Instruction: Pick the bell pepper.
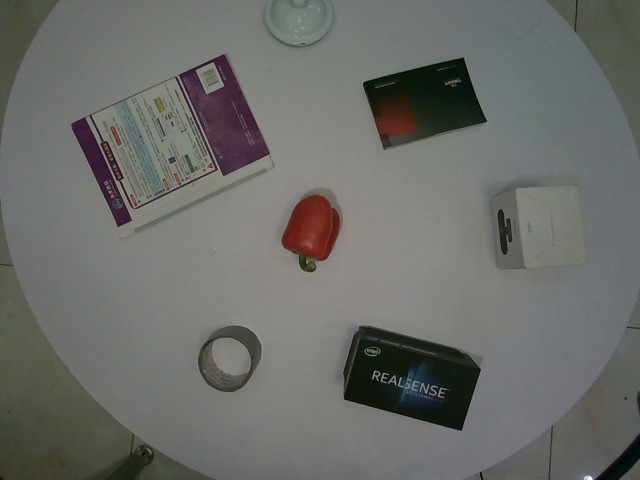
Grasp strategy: vertical